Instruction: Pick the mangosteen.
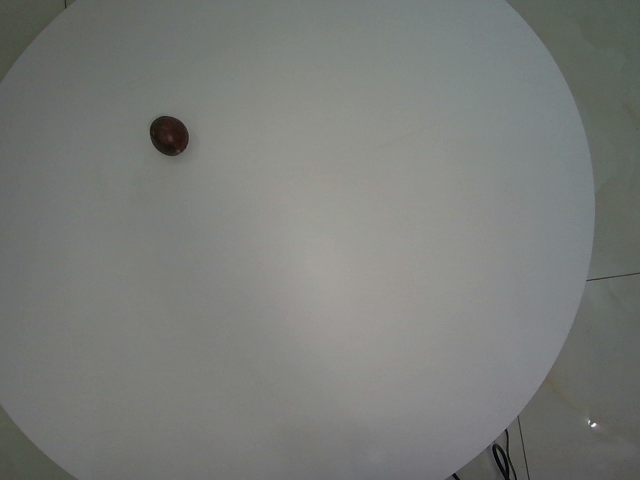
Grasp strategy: vertical